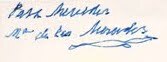
Signature of: maría de las mercedes princess of asturias